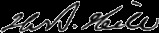
Signature of: henry barker hill